Question: Describe the condition in detail:
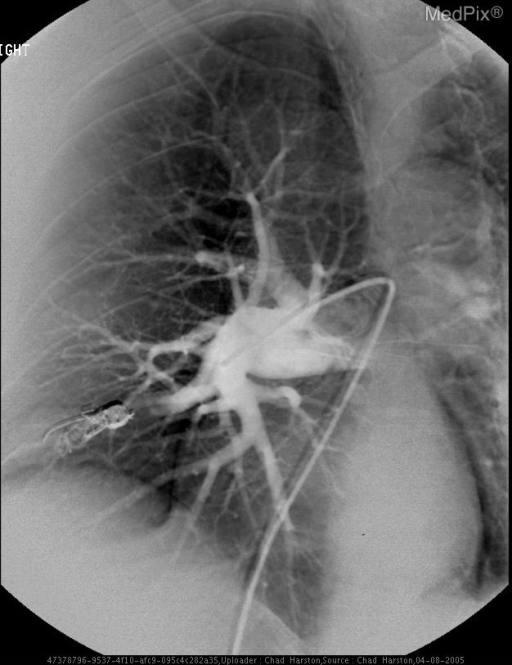
Answer: The disease is discussed as: Pulmonary arteriovenous malformations (PAVM's) are relatively rare in the general population, but are seen more commonly in patients with hereditary hemorrhagic telangiectasia (HHT), also called Osler-Weber-Rendu disease.

HHT is an inherited autosomal dominant disorder that primarily consists of multiple small and large abnormal arteriovenous communications involving the skin, mucous membranes, lungs, gastrointestinal tract, and central nervous system.  The most common presenting symptom is recurrent epistaxis due to telangiectasias in the nasal mucosa.

A pulmonary AVM is an abnormal communication between pulmonary arteries and veins without normal intervening capillaries.  About 70% of patients with pulmonary AVM's also have HHT.   Up to 50% of patients with HHT have at least one PAVM.   Multiple PAVM's are common in patients with HHT.

PAVM's can cause symptoms from the right-to-left shunts causing deoxygenation, hemoptysis, hemothorax, and paradoxical embolization.  Patients frequently compensate for the chronic blood deoxygenation.

The most catastrophic complications are caused by paradoxical embolization to the brain causing stroke, brain abscess, TIAs and pulmonary hemorrhage.

High resolution CT is a sensitive screening method for detecting pulmonary AVMs.  Pulmonary angiography remains the gold standard for confirming the diagnosis of pulmonary AVM's and is necessary for endovascular treatment with embolization.

It is recommended that PAVM's with a feeding artery 3 mm or larger should be treated, due to the risk of stroke in these patients.  The most common method of treatment is endovascular deployment of metallic coils into the feeding artery or arteries of the AVM.   Surgery is usually reserved for difficult cases that fail embolization.